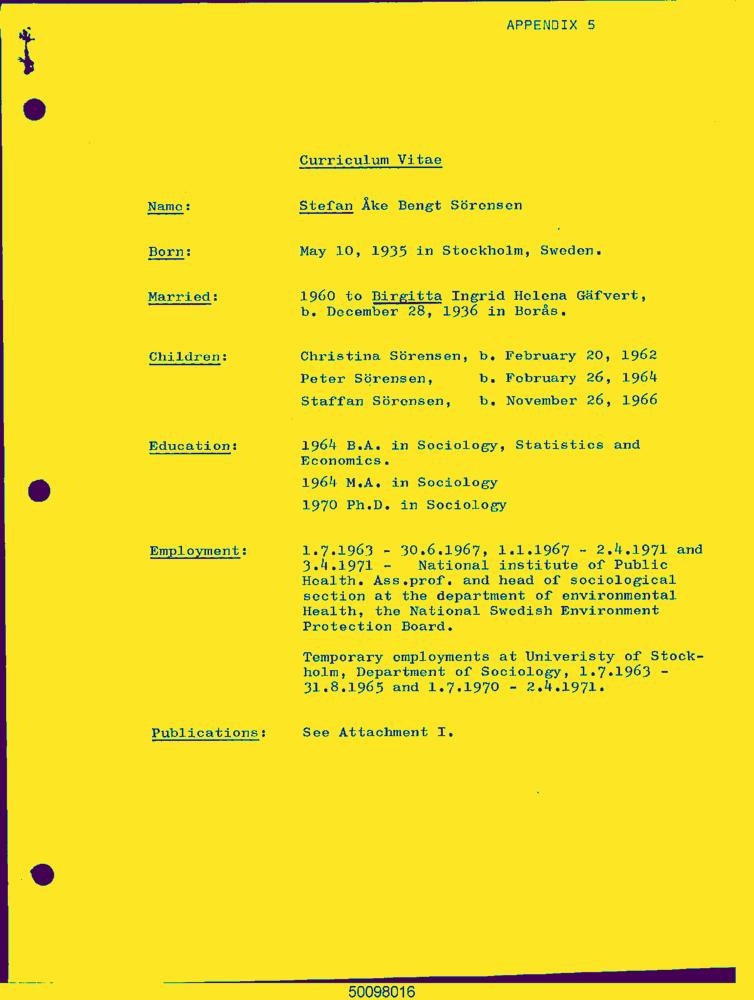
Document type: Resume-Doc